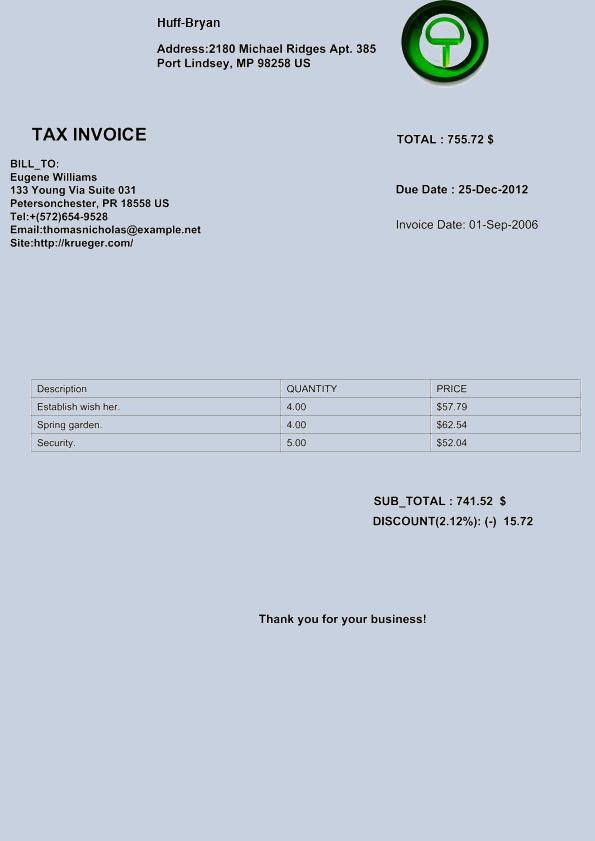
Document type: Invoice